Question: What might the diagnosis be?
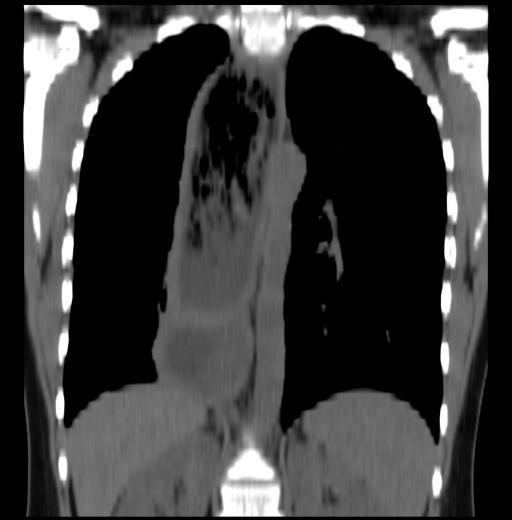
Answer: The possible diagnosis includes Primary achalasia
Secondary achalasia
Obstructing gastric or distal esophageal mass
Esophageal stricture.